Question: What could the diagnosis suggest?
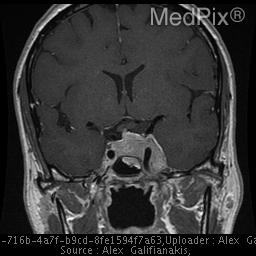
Answer: The possible diagnosis includes Meningioma with adjacent arachnoid cyst
Cystic Meningioma
Invasive pituitary adenoma
Metastasis
Schwannoma.